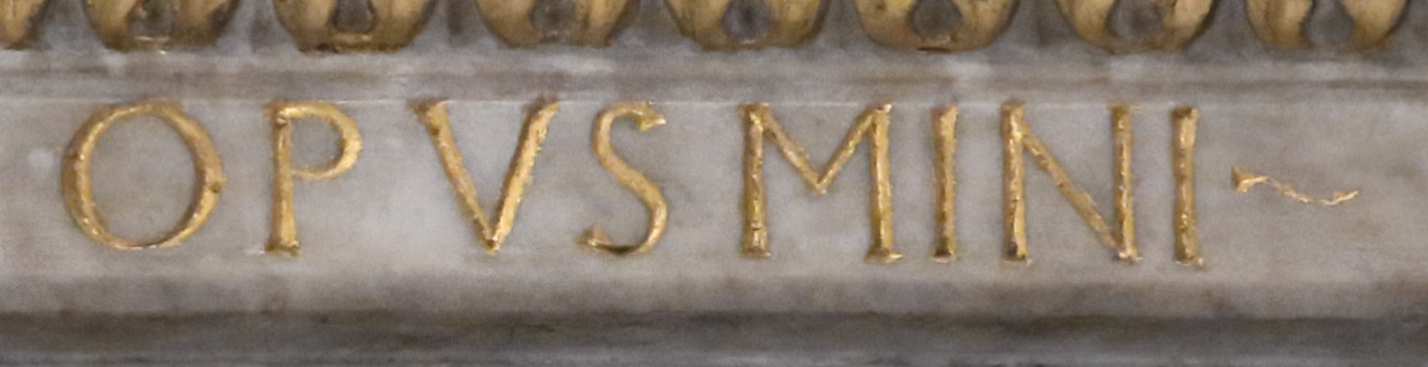
Signature of: mino da fiesole